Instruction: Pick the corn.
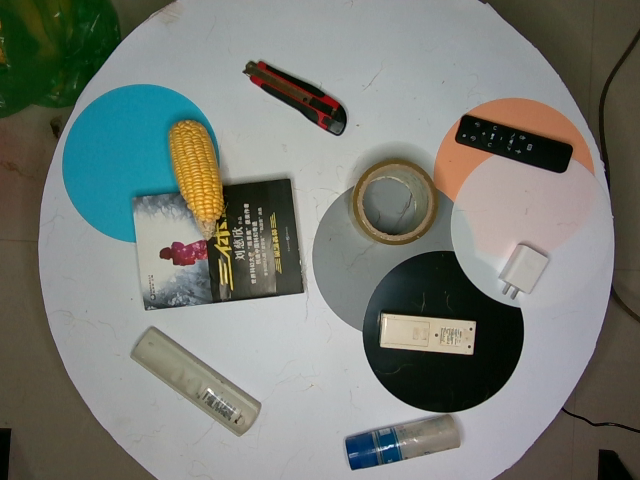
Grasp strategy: vertical